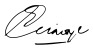
Signature of: chrisye